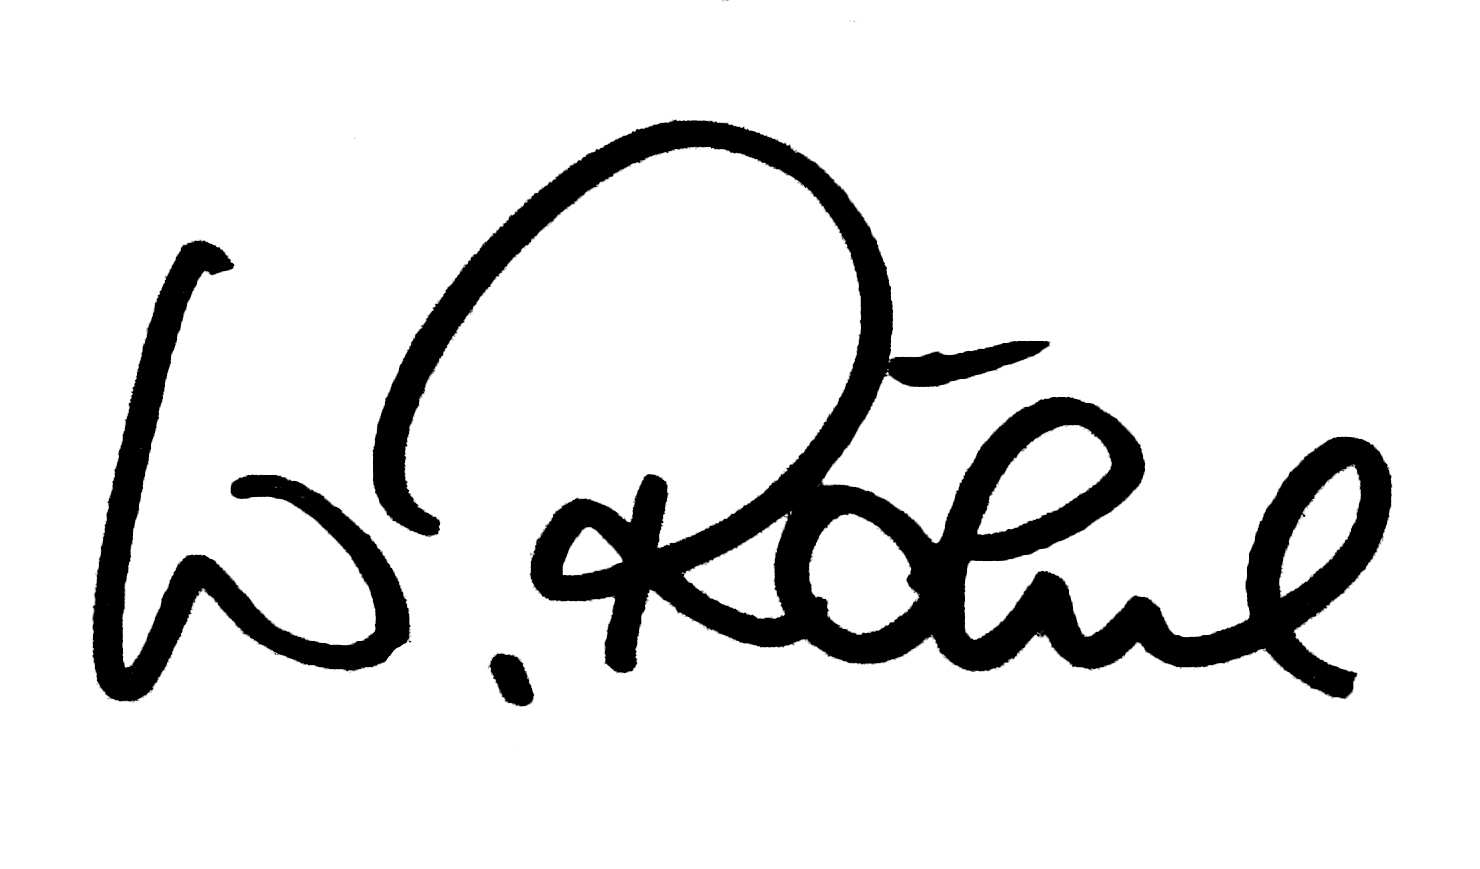
Signature of: walter röhrl